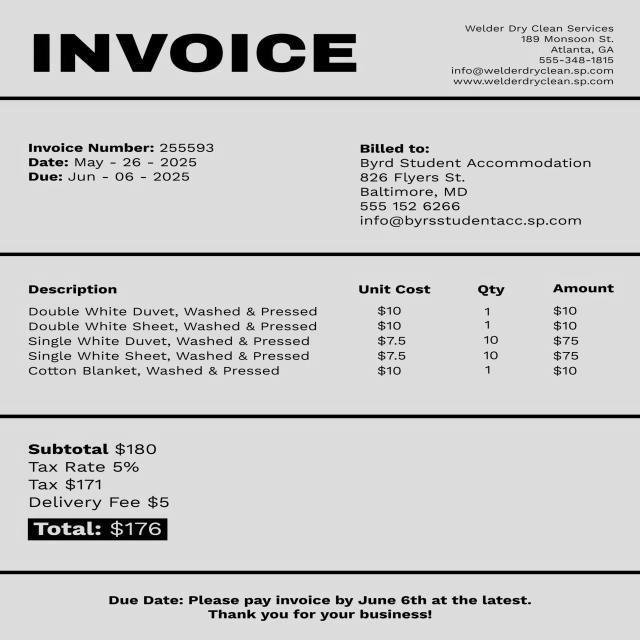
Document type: Invoice